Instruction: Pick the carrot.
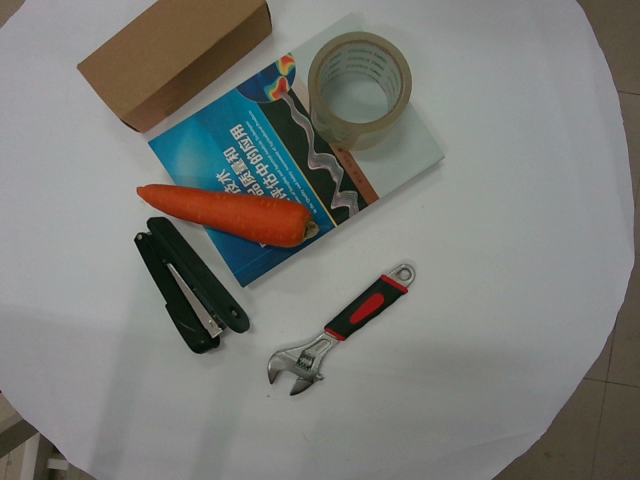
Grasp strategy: vertical